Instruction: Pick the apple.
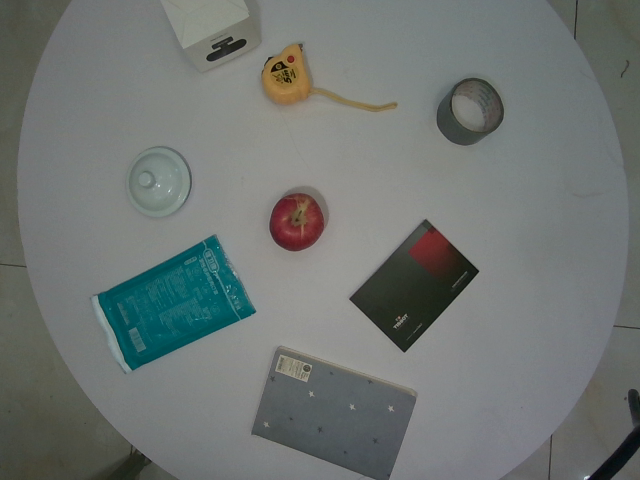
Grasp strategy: vertical